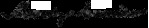
Signature of: moody currier